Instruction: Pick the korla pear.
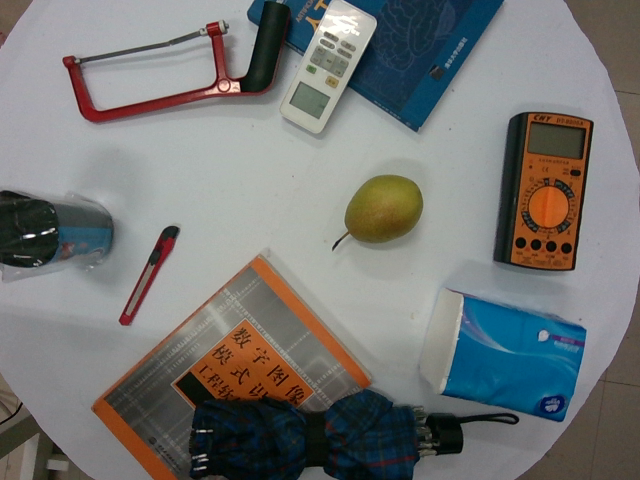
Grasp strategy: vertical